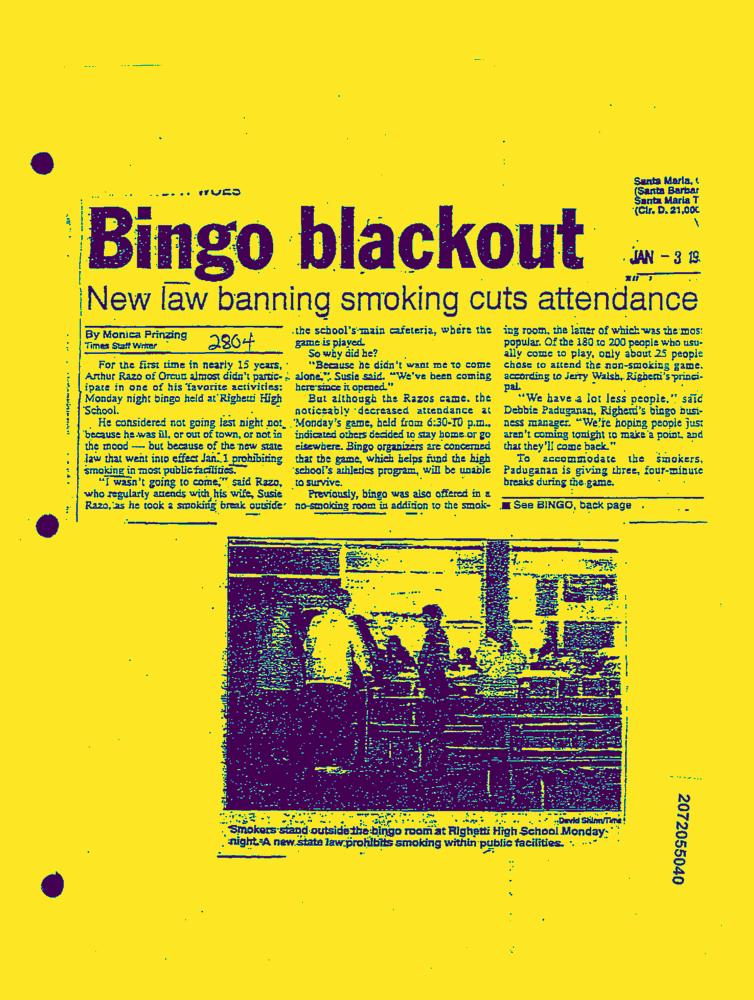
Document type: News-Article